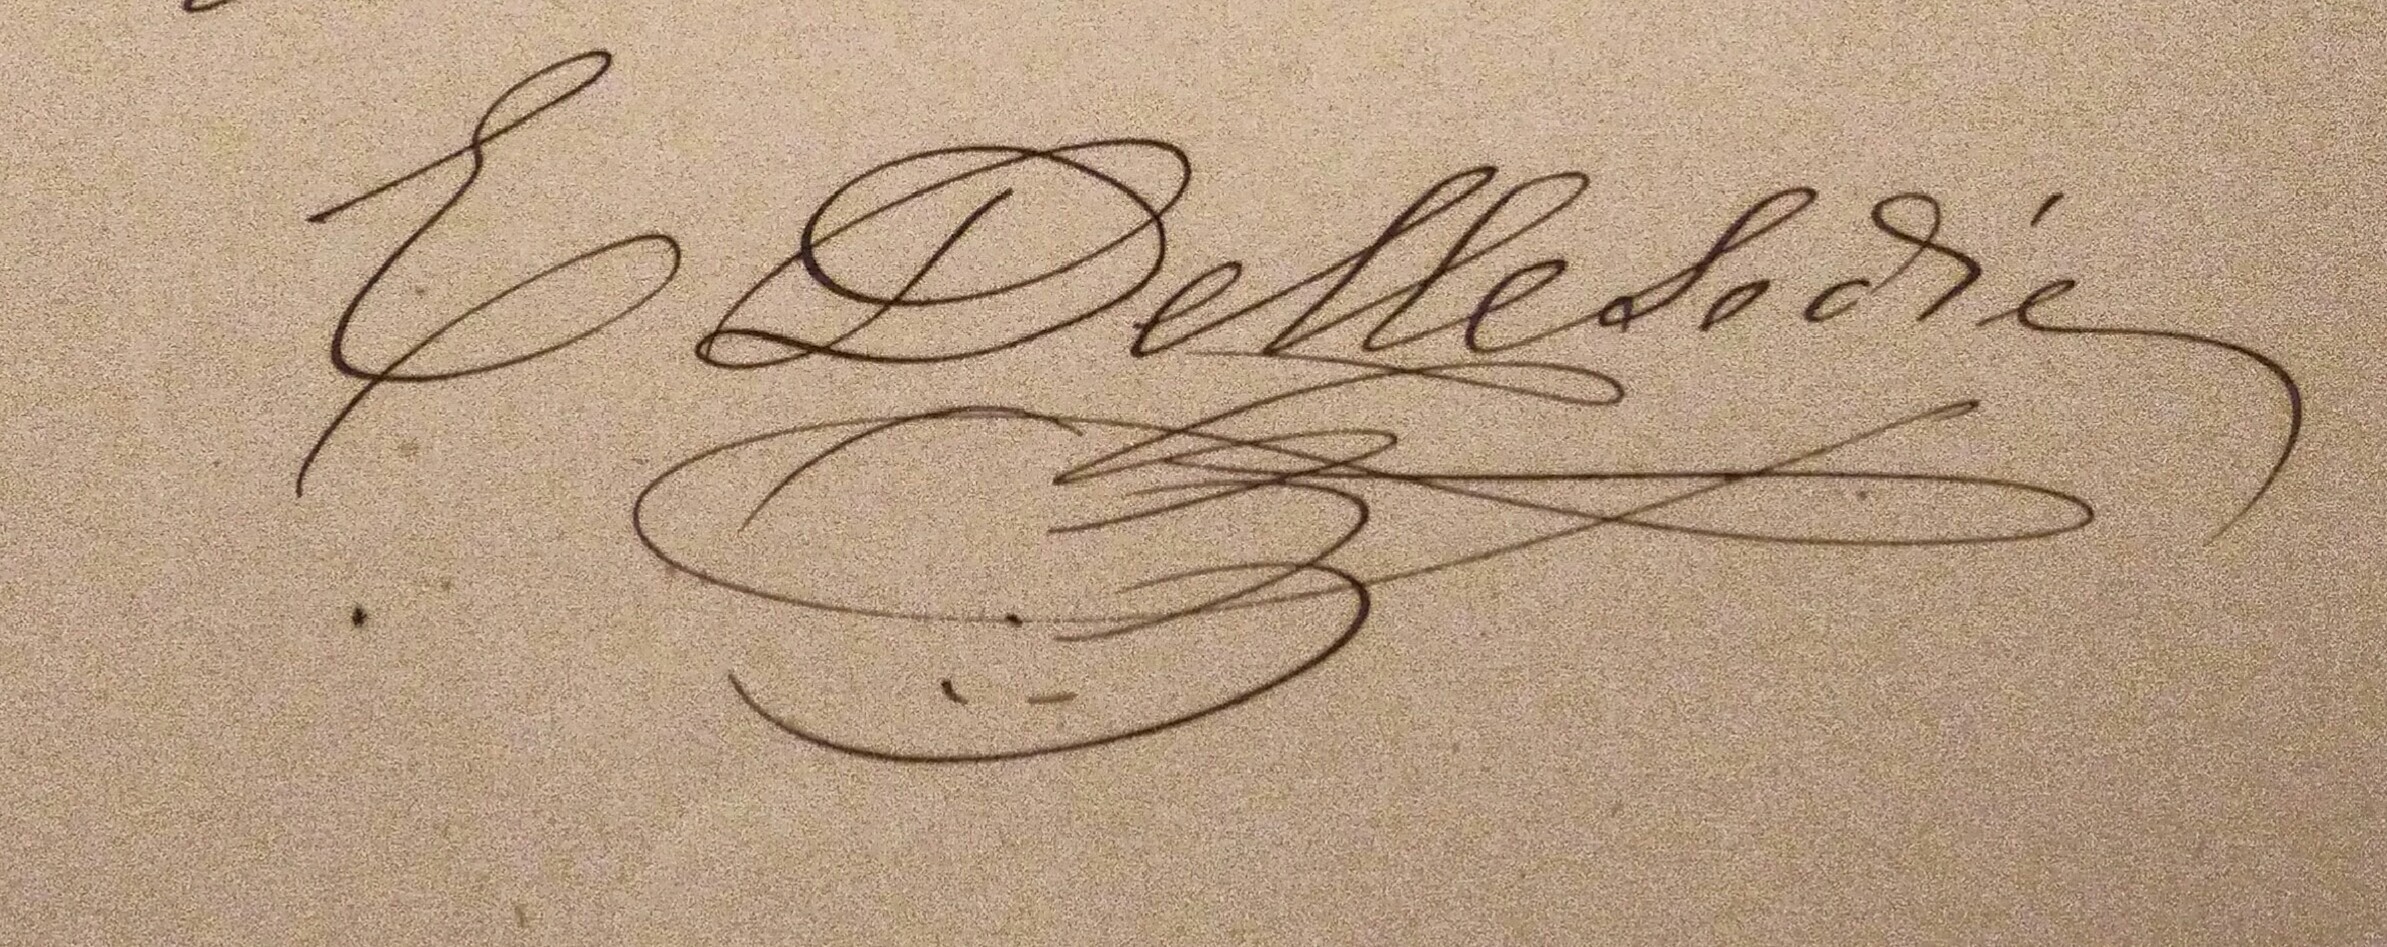
Signature of: enrico delle sedie